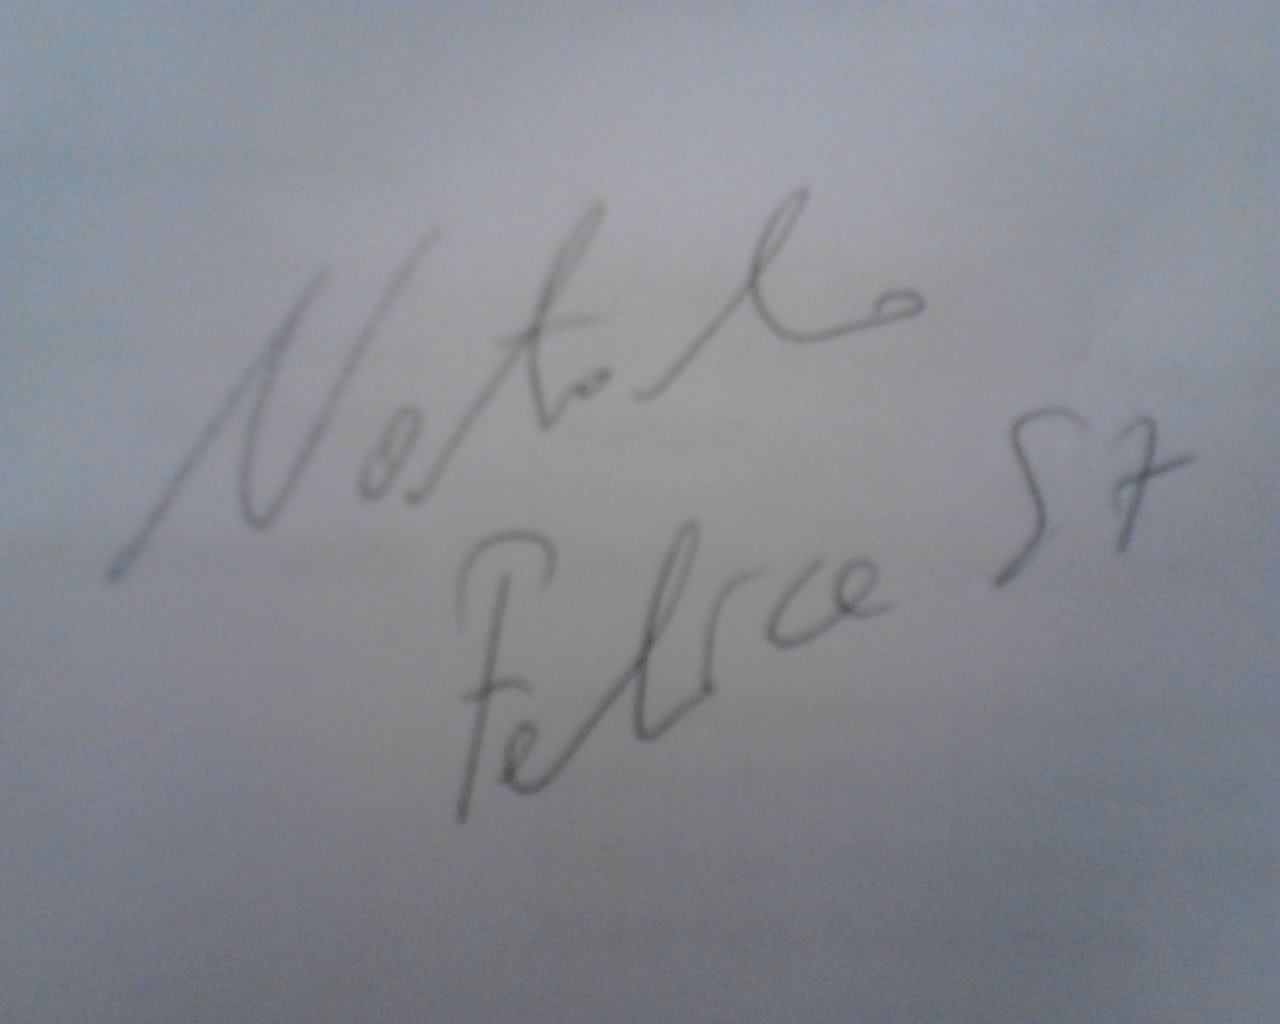
Signature of: felice natalino